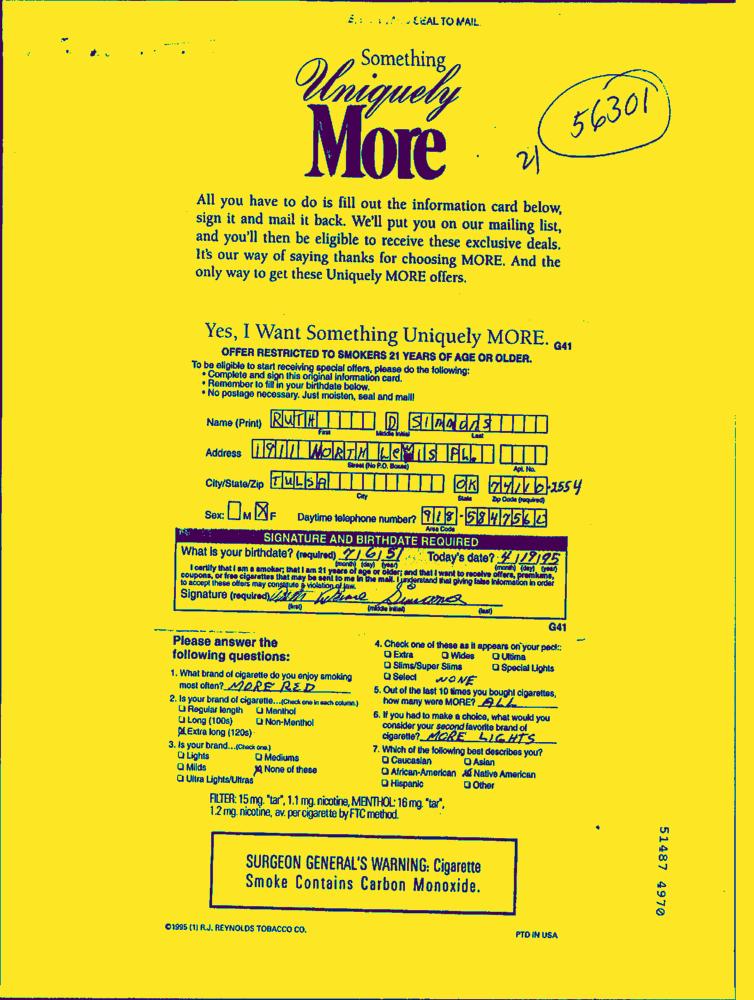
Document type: Hand-Written